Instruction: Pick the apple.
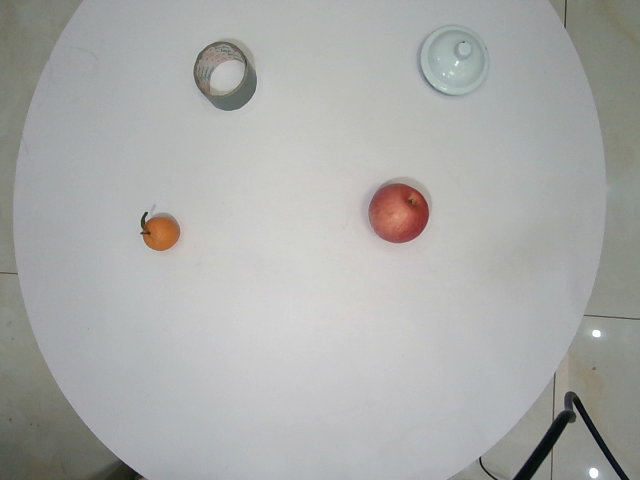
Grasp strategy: vertical